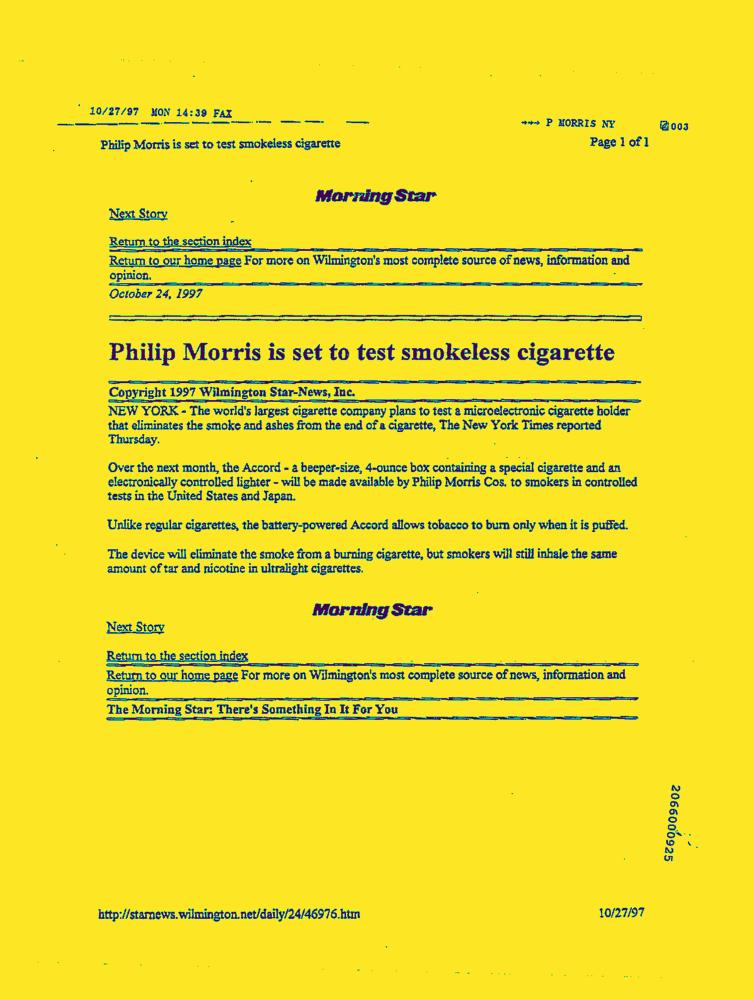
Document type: News-Article